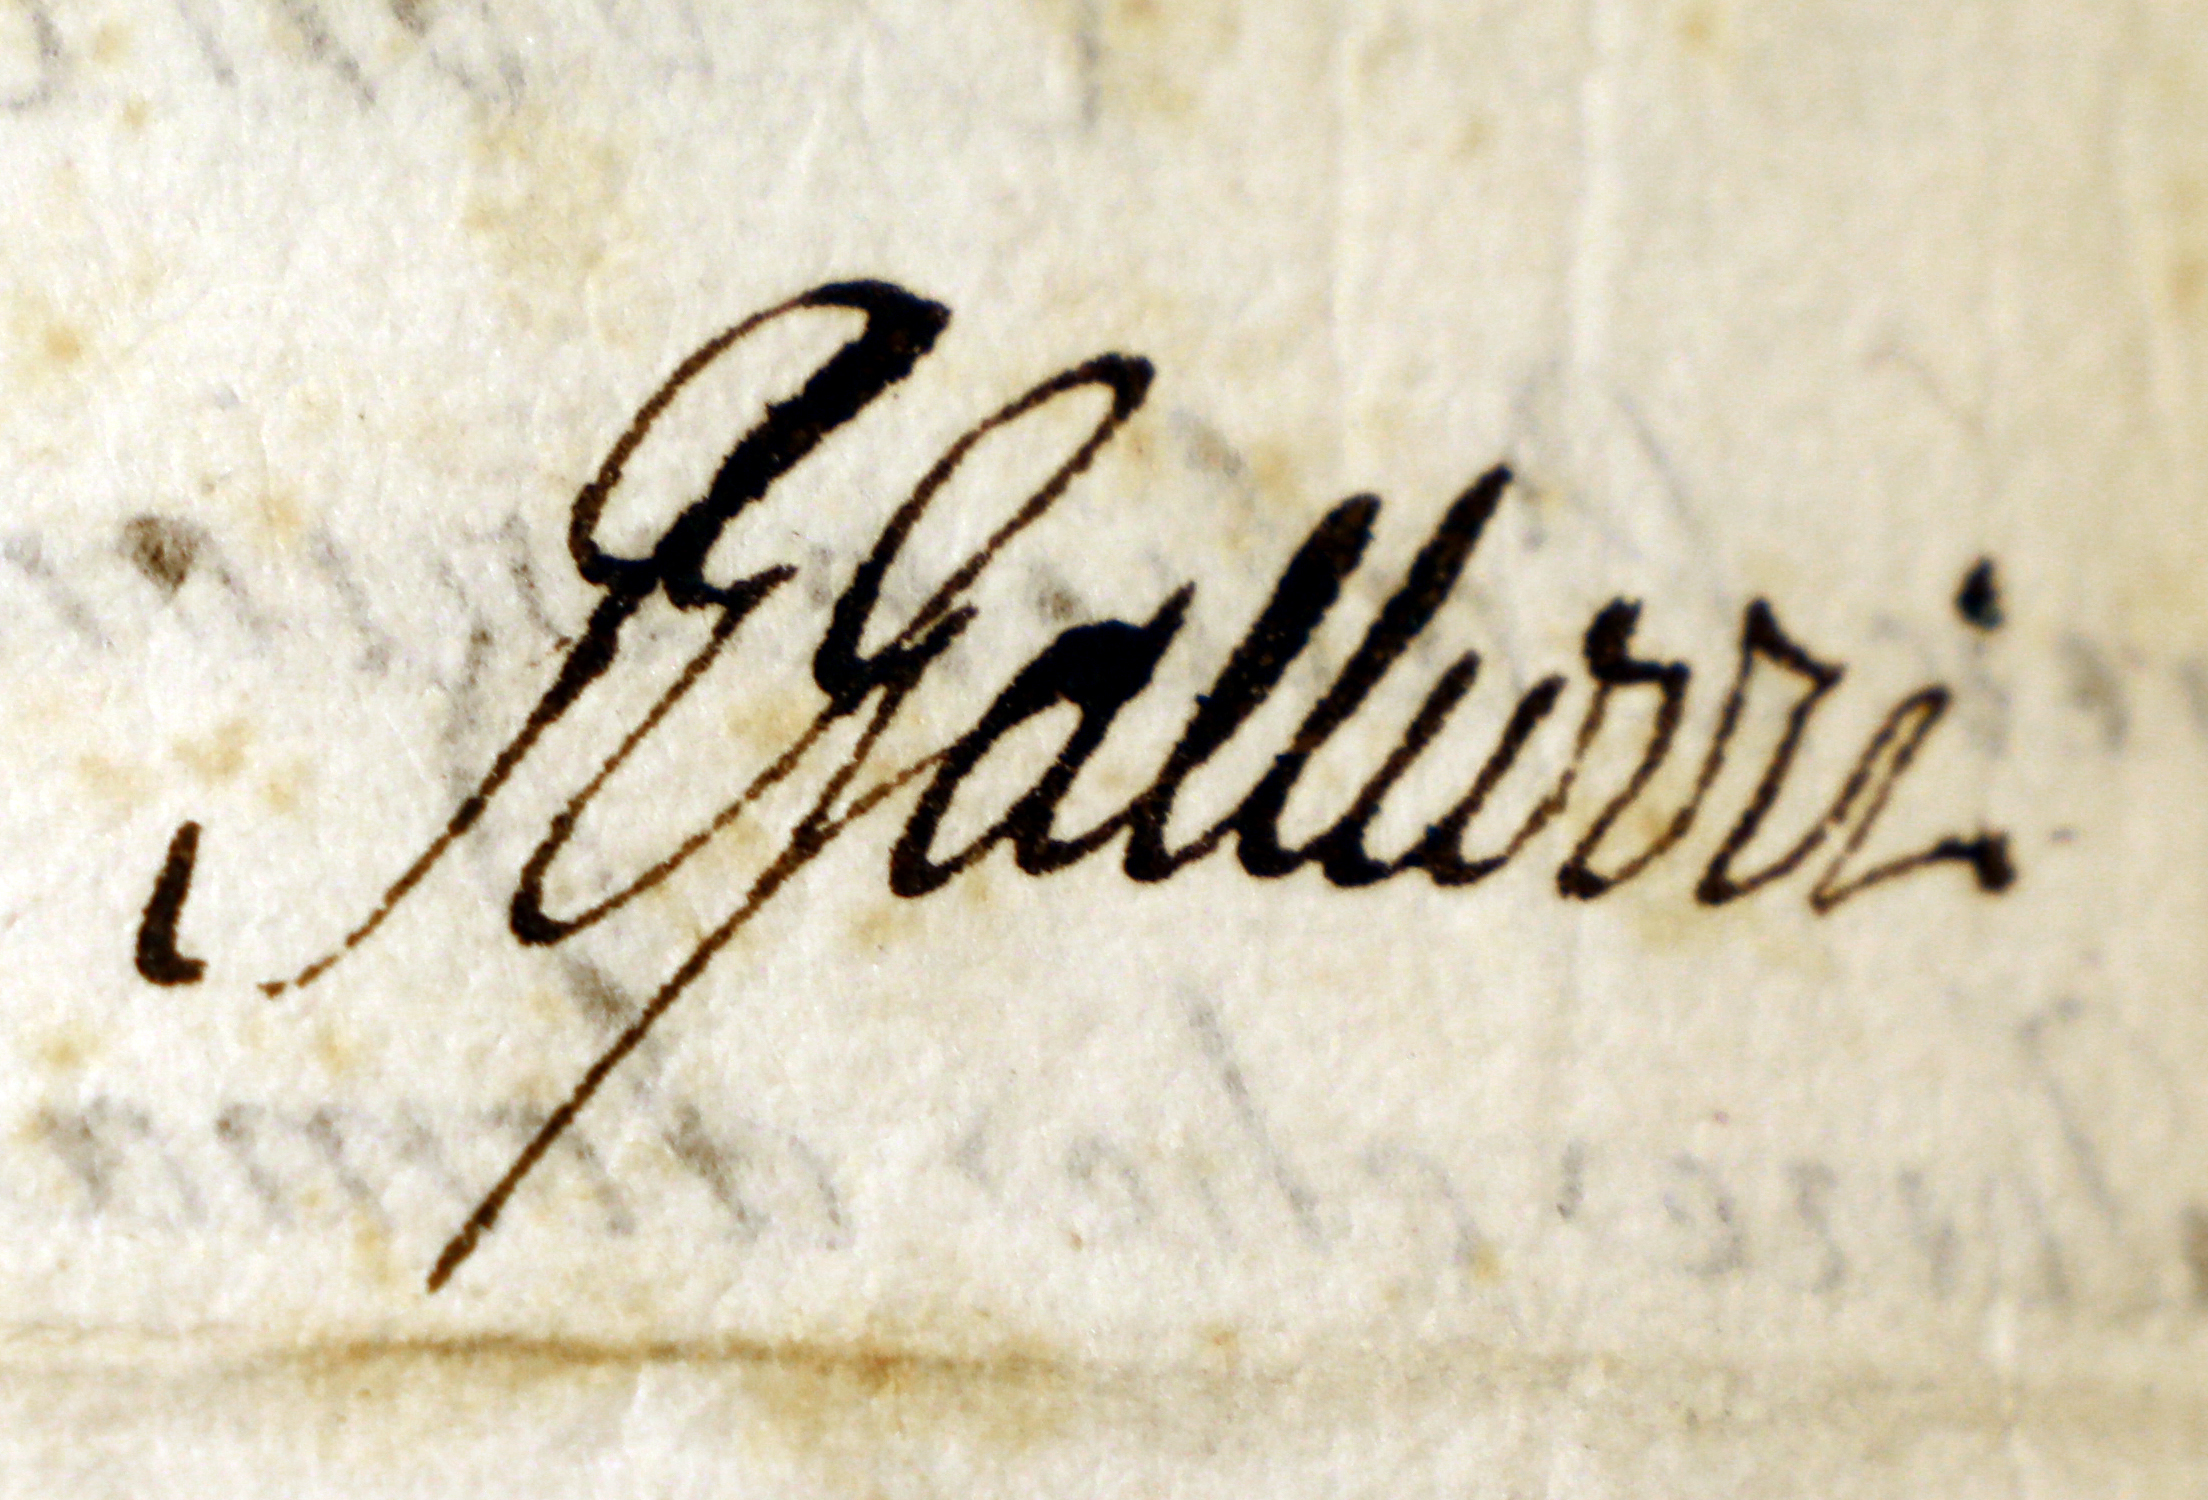
Signature of: jacopo riguccio galluzzi